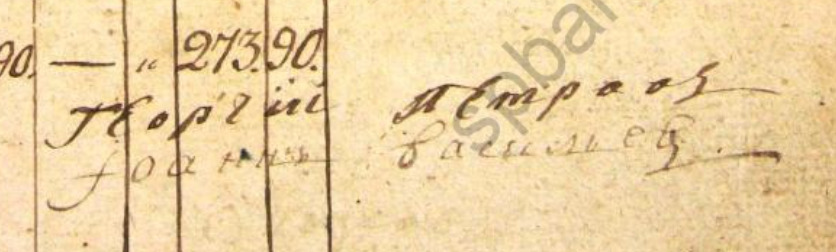
Signature of: q18107418